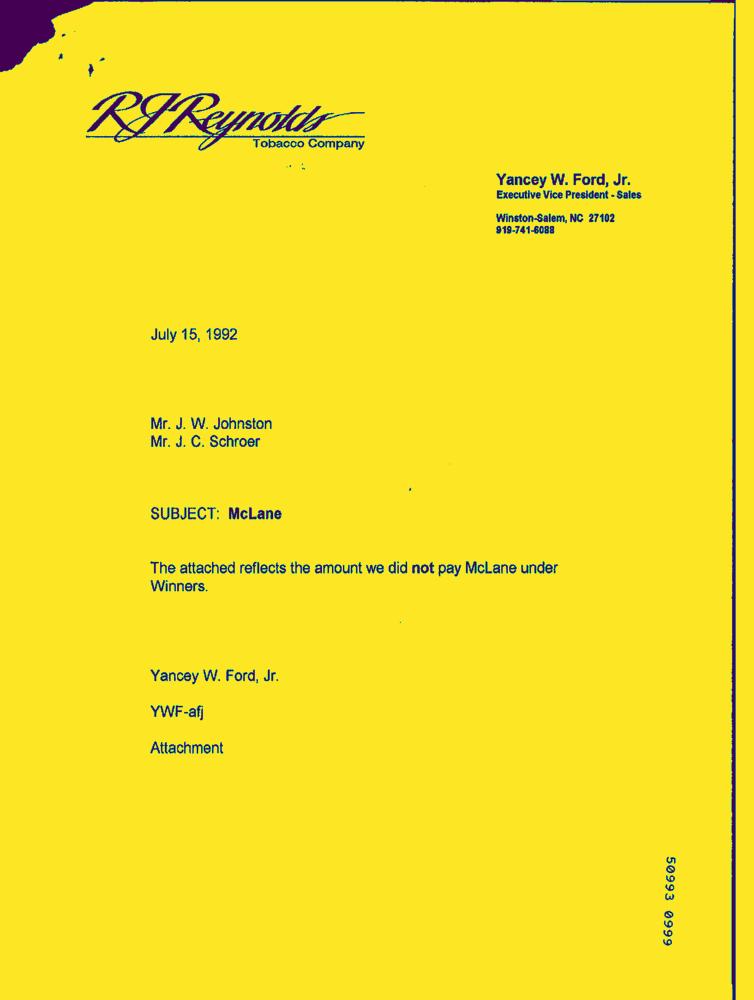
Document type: Invoice-Doc